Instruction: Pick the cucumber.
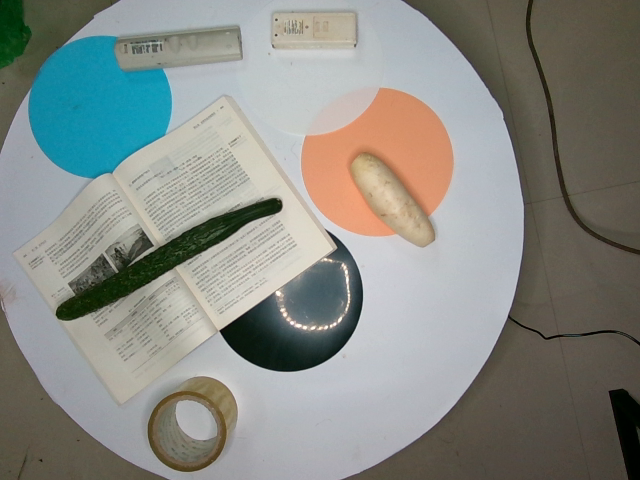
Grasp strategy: vertical